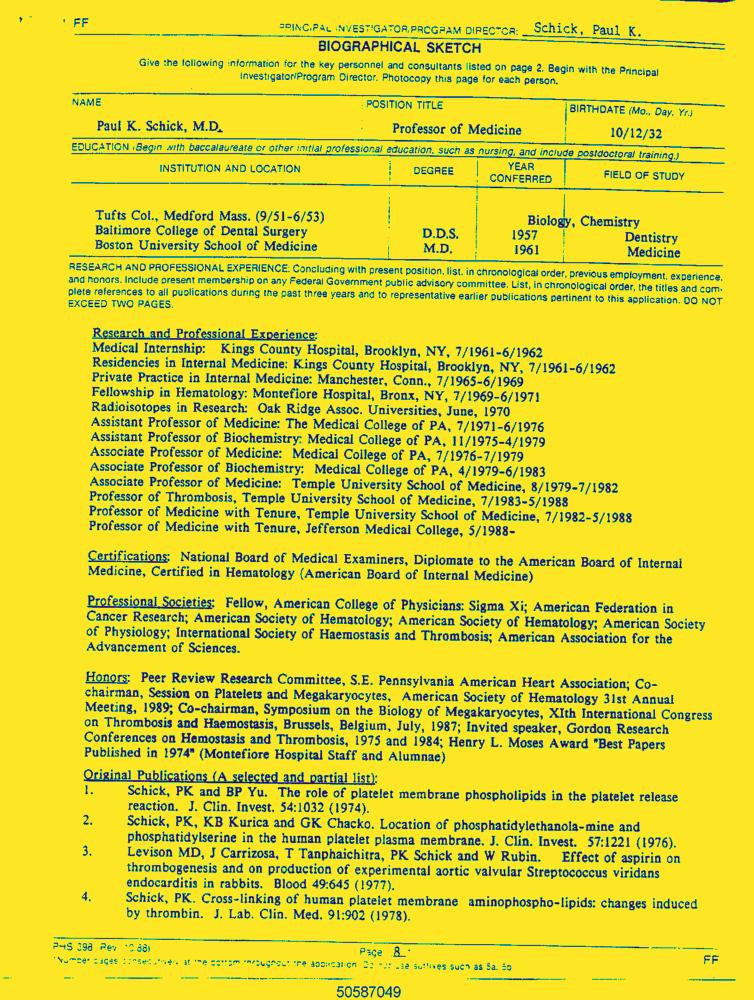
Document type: Resume-Doc